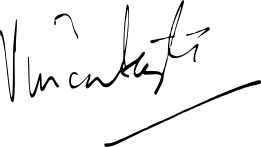
Signature of: vivien leigh